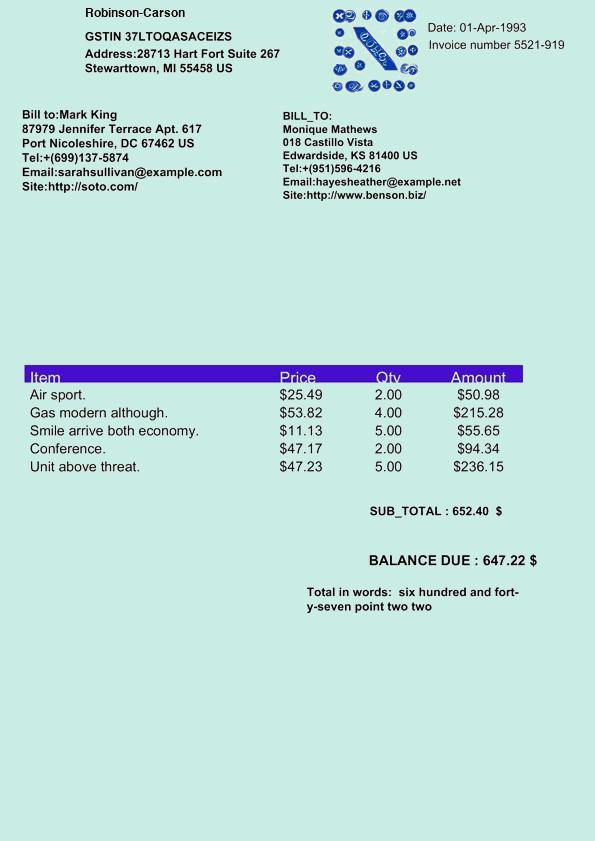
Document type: Invoice